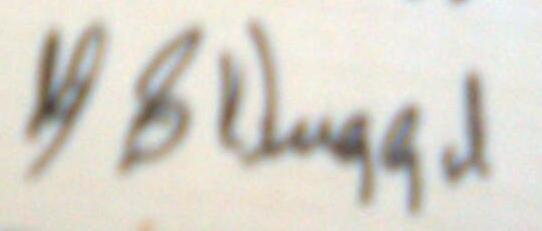
Signature of: kartar singh duggal